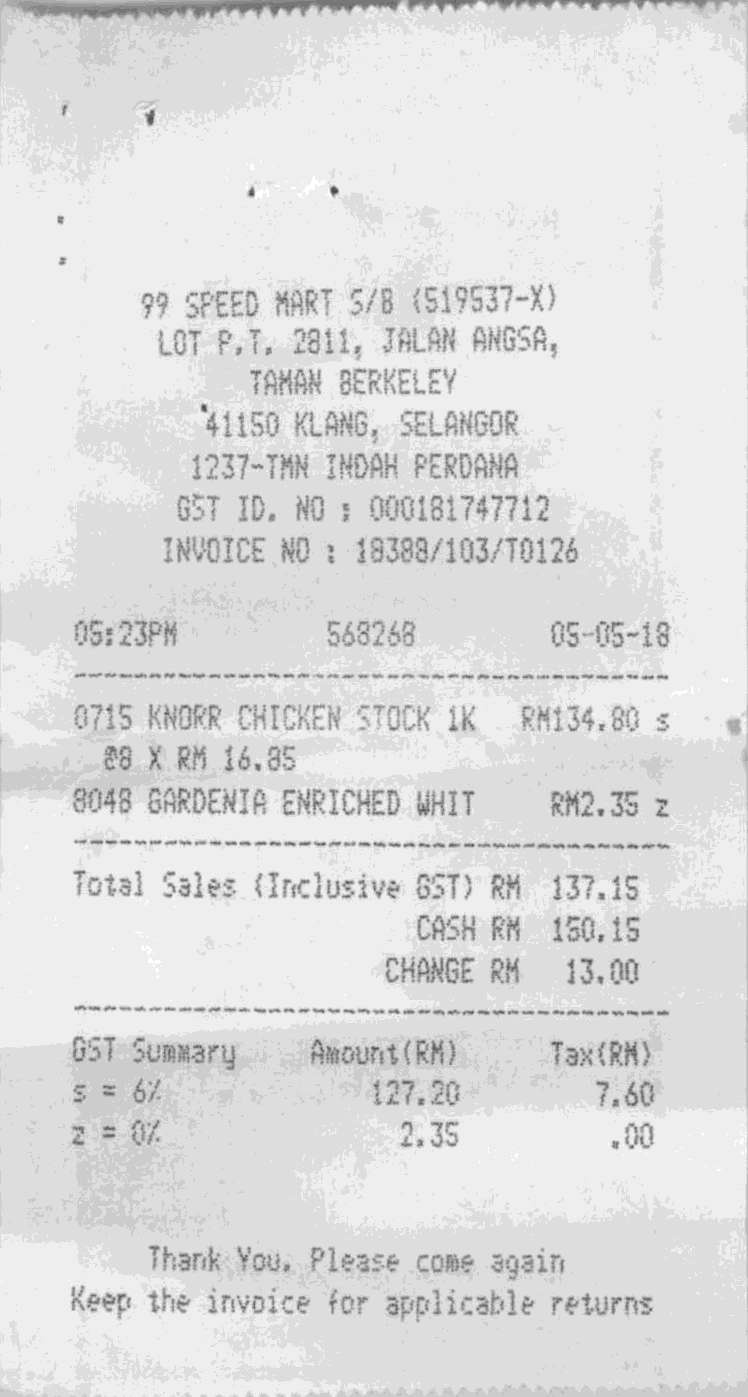
99 SPEED MART S/B (519537-X)
LOP P.T. 2811, JALAN ANGSA,
TAMAN BERKELEY
41150 KLANG, SELANGOR
1237-TMN INDAH PERDANA
GST ID. NO : 000181747712
INVOICE NO : 18388/103/T0126
05:23PM
568268
05-05-18
0715 KNORR CHICKEN STOCK 1K
RM134.80 S
@8 X RM 16.85
8048 GARDENIA ENRICHED WHIT
RM2.35 Z
TOTAL SALES (INCLUSIVE GST) RM
137.15
CASH RM
150.15
CHANGE RM
13.00
GST SUMMARY
AMOUNT(RM)
TAX(RM)
S = 6%
127.20
7.60
Z = 0%
2.35
.00
THANK YOU. PLEASE COME AGAIN
KEEP THE INVOICE FOR APPLICABLE RETURNS